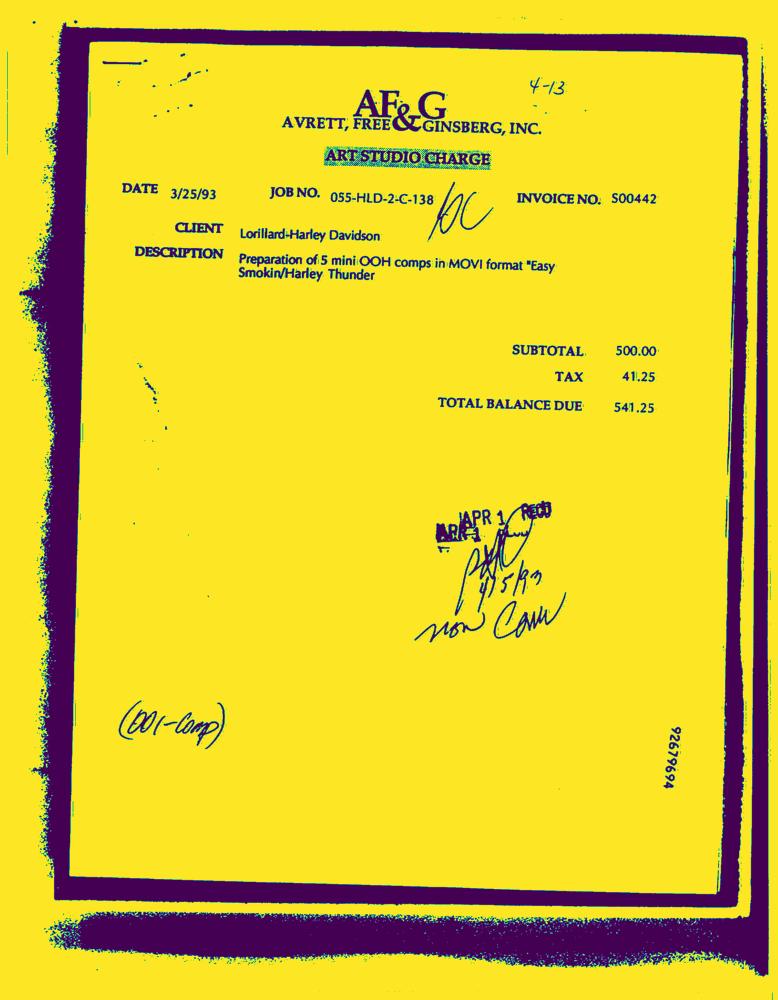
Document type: Invoice-Doc